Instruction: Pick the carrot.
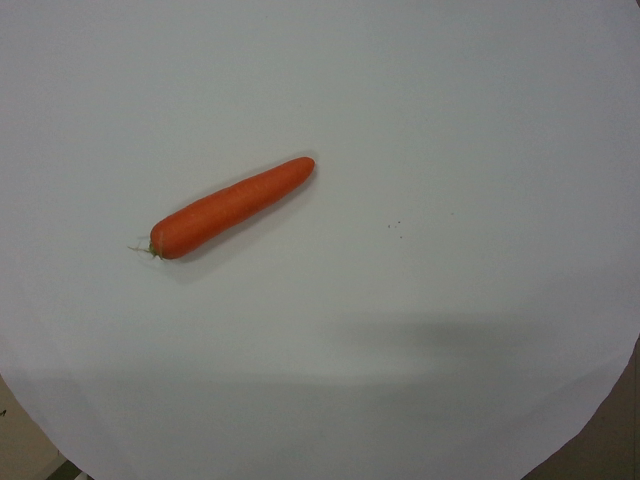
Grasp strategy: vertical